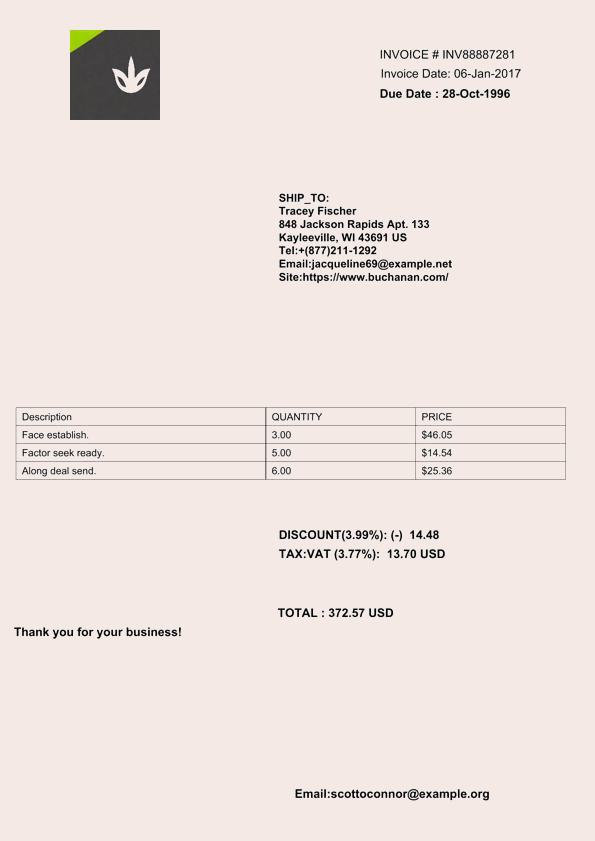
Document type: Invoice